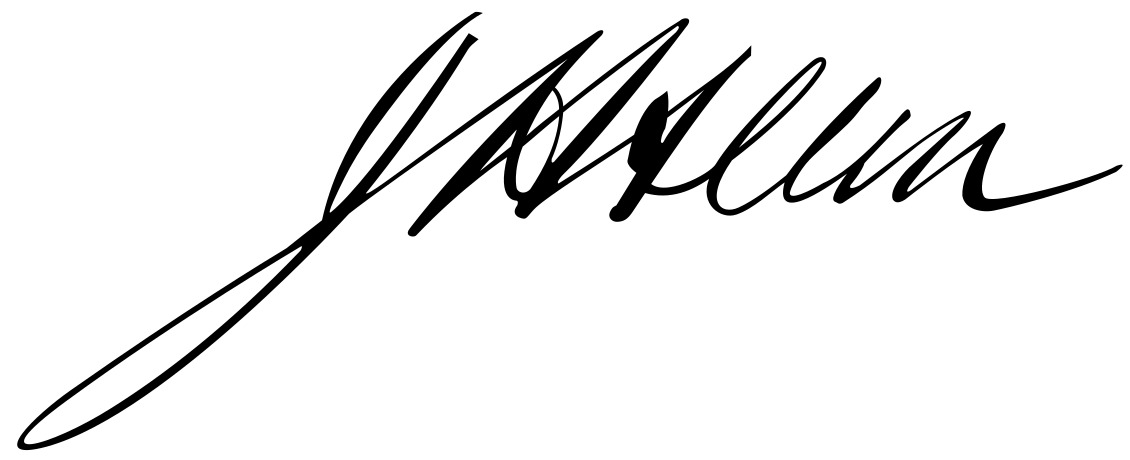
Signature of: joseph h allen